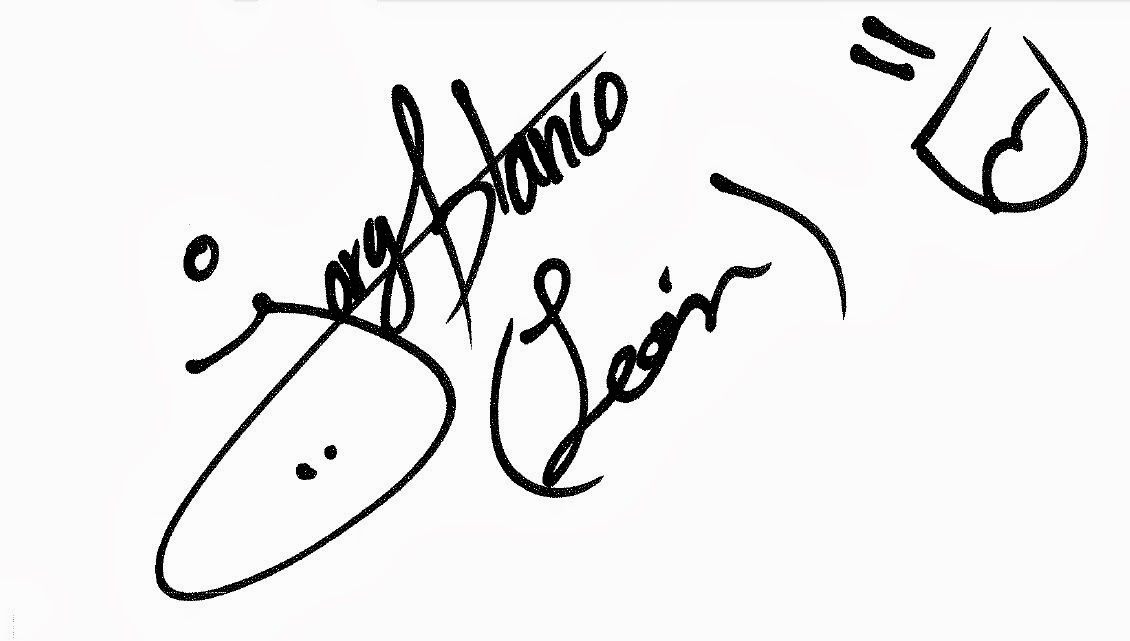
Signature of: jorge blanco